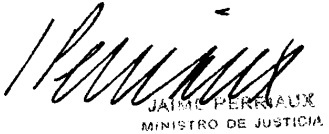
Signature of: jaime perriaux